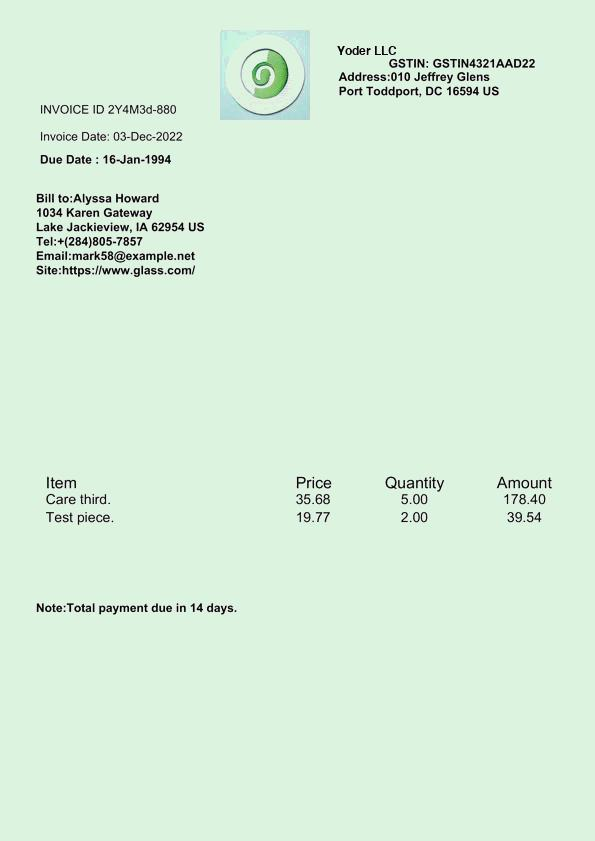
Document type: Invoice